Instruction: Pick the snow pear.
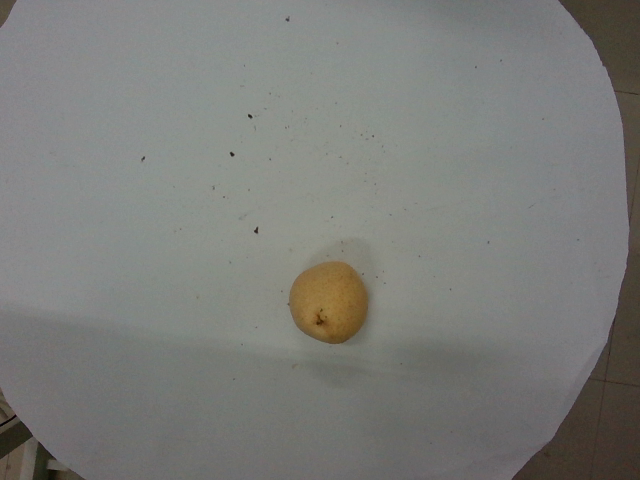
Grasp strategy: vertical